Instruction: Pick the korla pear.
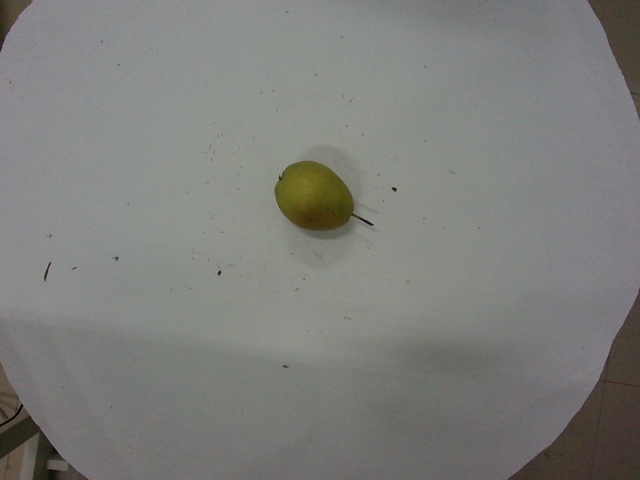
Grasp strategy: vertical